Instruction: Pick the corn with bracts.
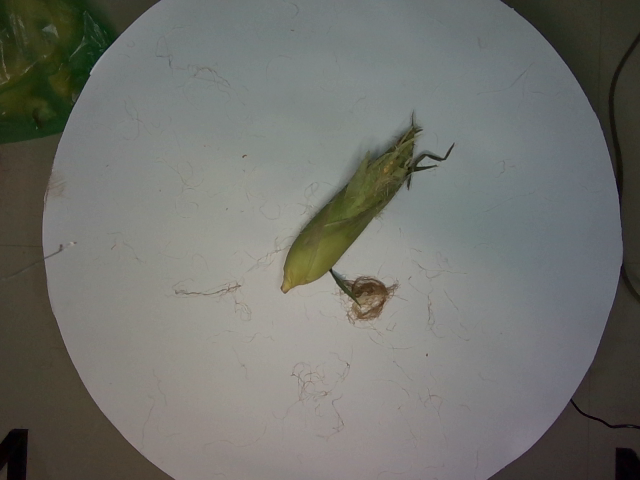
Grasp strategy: vertical